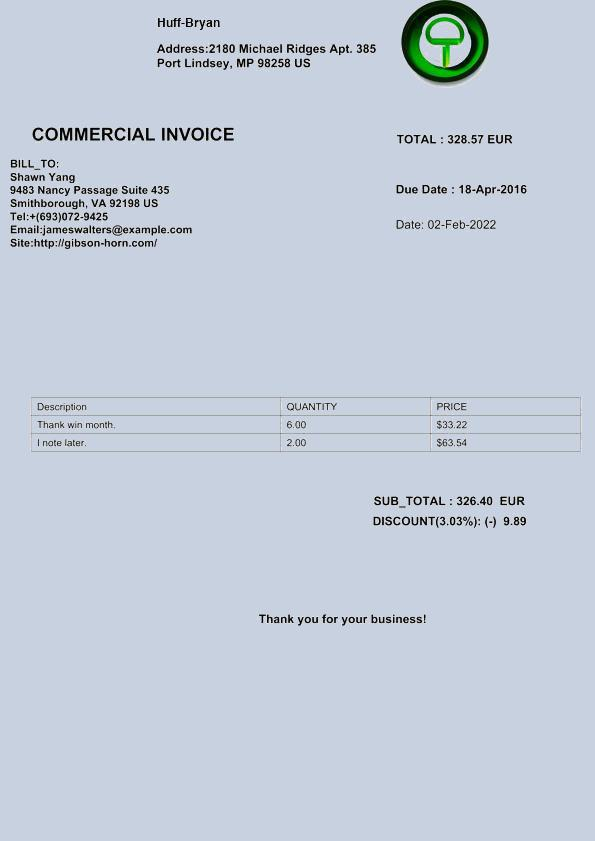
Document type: Invoice